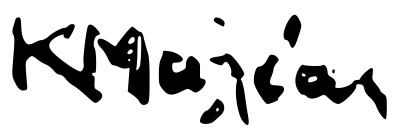
Signature of: konstantinos maleas